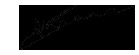
Signature of: stanislav naboychenko